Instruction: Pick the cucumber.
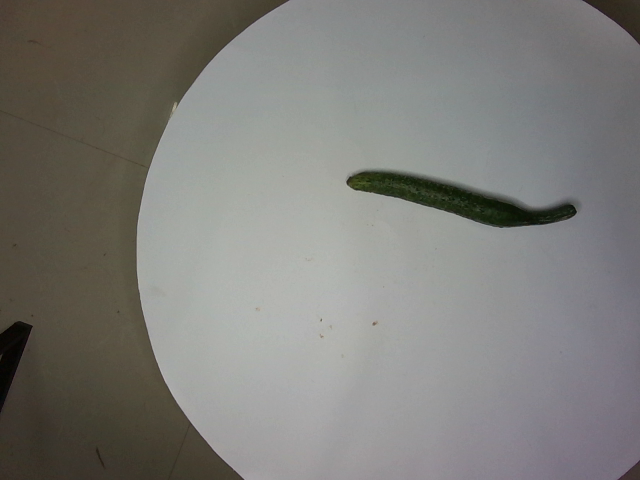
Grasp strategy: vertical